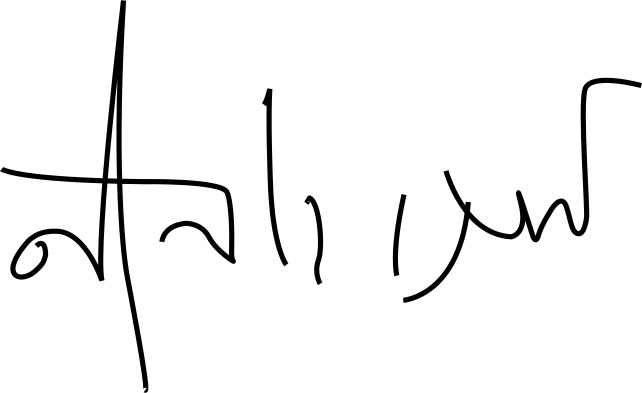
Signature of: nithish